Question: What is the main concern?
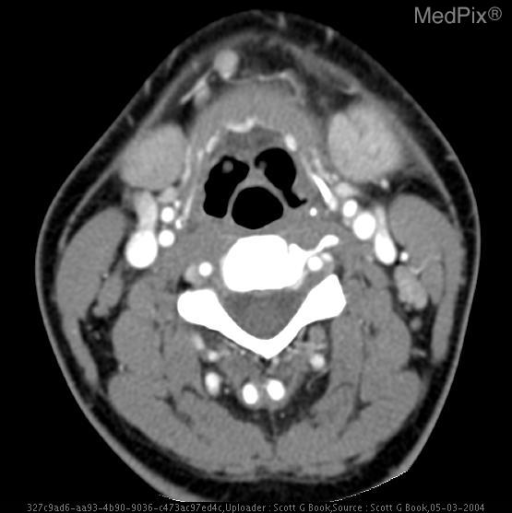
Answer: The findings suggest Enlargement and enhancement of left parotid, submandibular and sublingual glands with inflammatory stranding.  No stones or masses. Reactive cervical adenotpathy seen.. - Assymetry in the submandibular glands with enlargement, enhancement, and stranding of left submandibular gland.
- Enhancing enlarged Level II node medial to left SCM.. The patient might have a history of 30 year old male complains of neck soreness and dysphagia with fever..